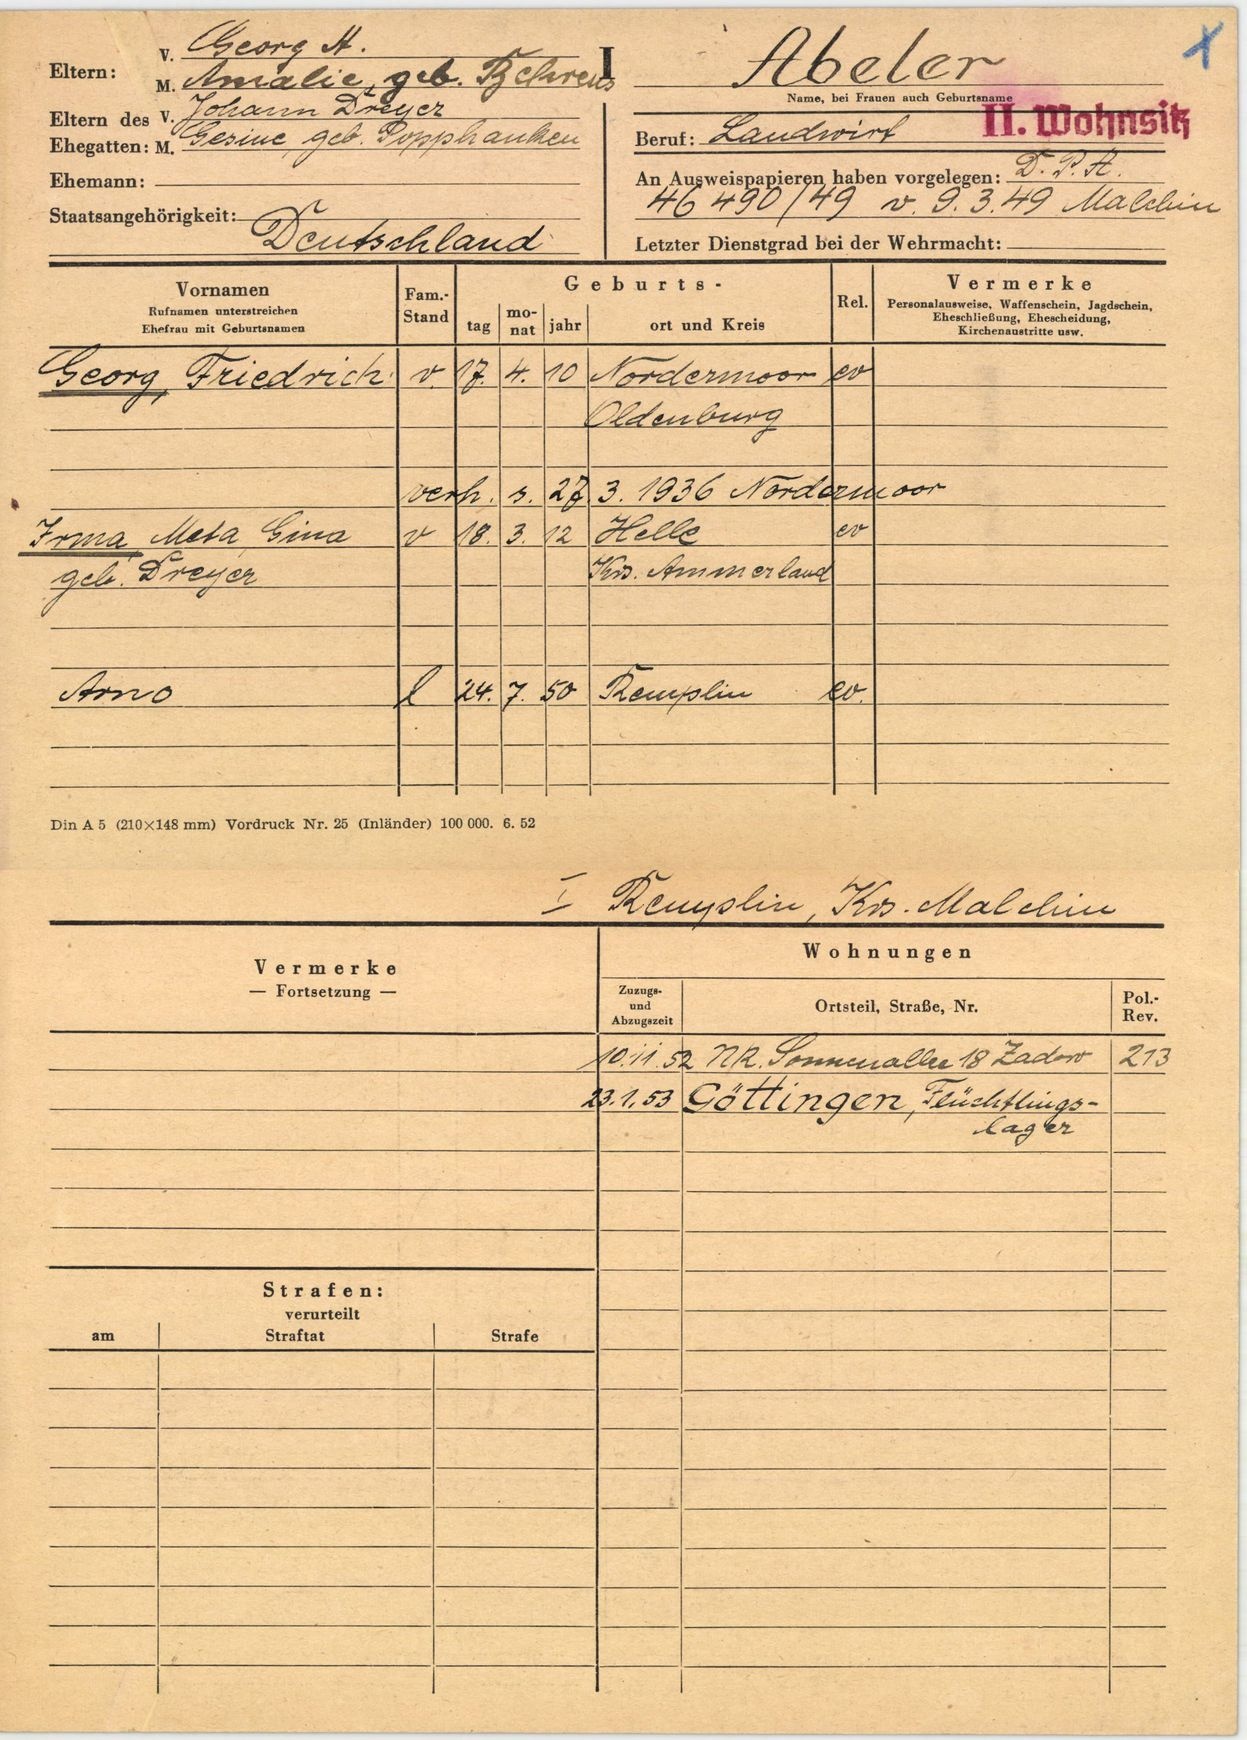
Abeler